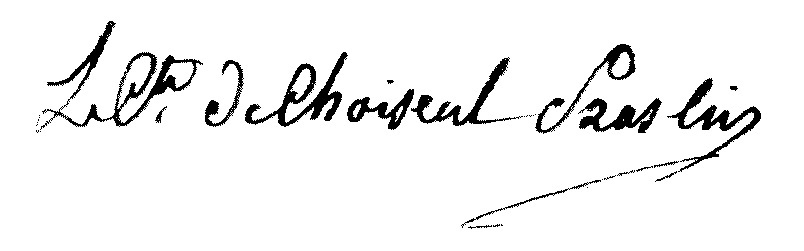
Signature of: antoine césar de choiseul praslin